Question: What might the diagnosis be?
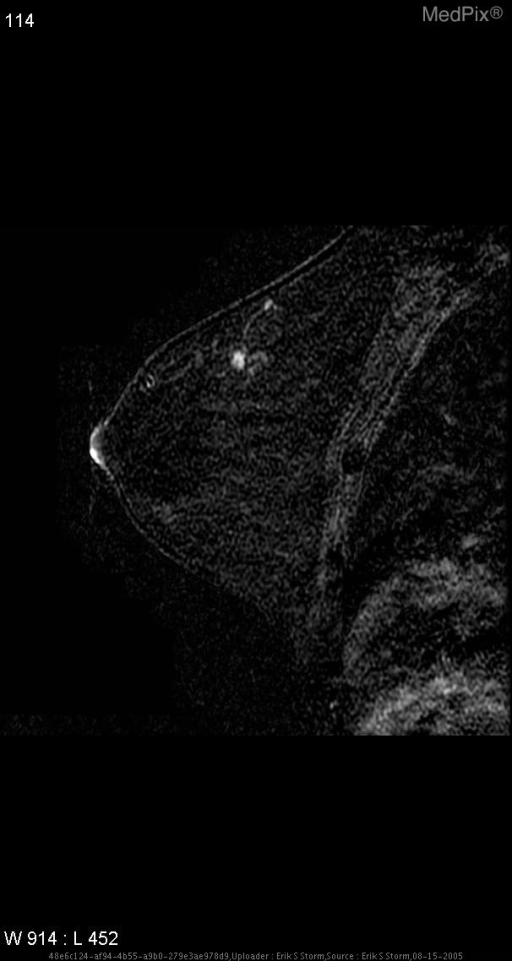
Answer: The possible diagnosis includes Atypical fibroadenoma
Ductal carcinoma in situ
Infiltrating carcinoma
Atypical lymph node
Atypical papilloma
Granular cell tumor.